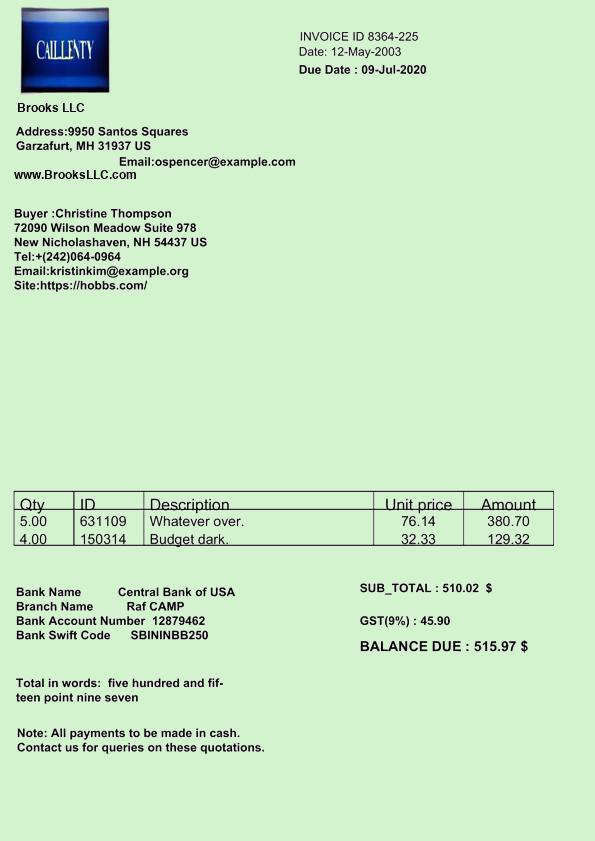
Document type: Invoice